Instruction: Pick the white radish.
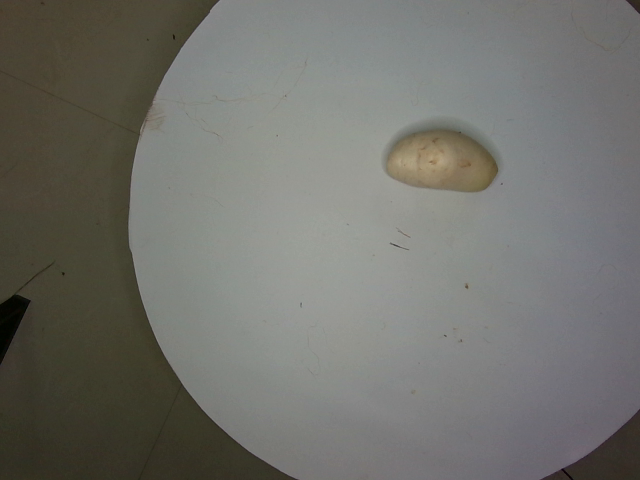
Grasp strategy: vertical